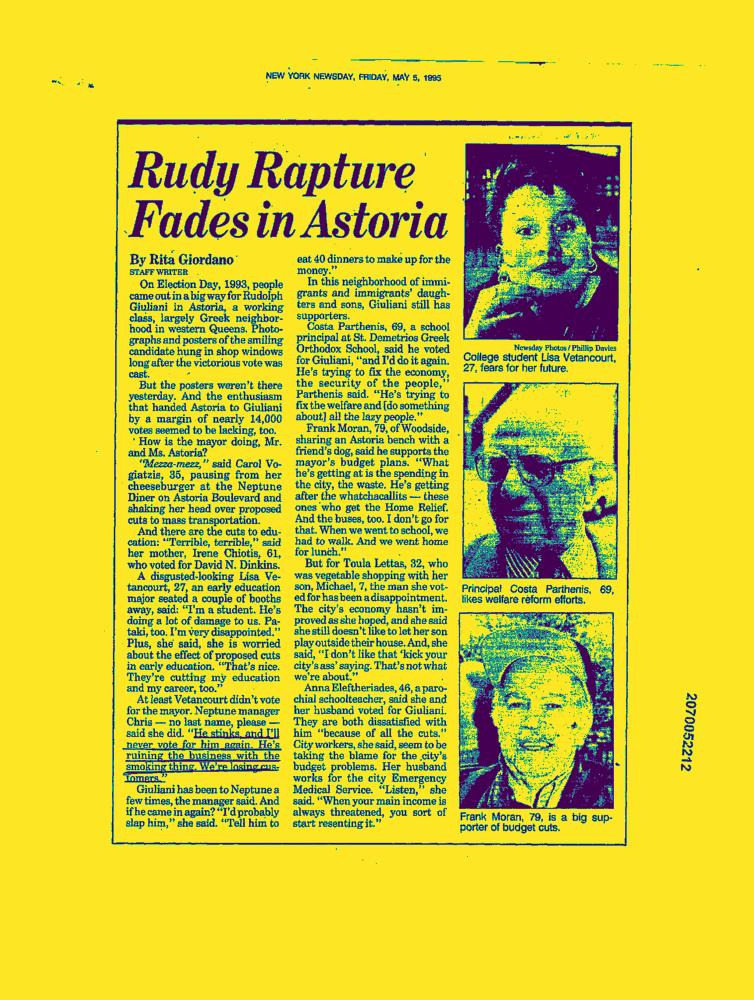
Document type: News-Article